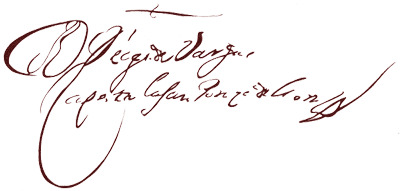
Signature of: diego de vargas